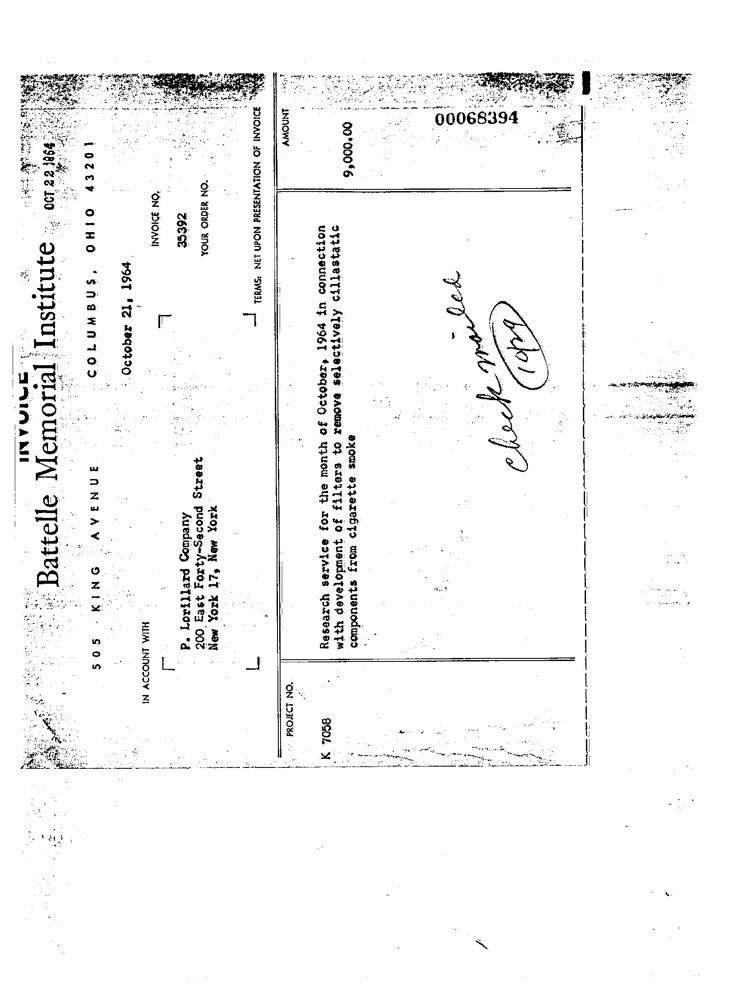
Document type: Invoice